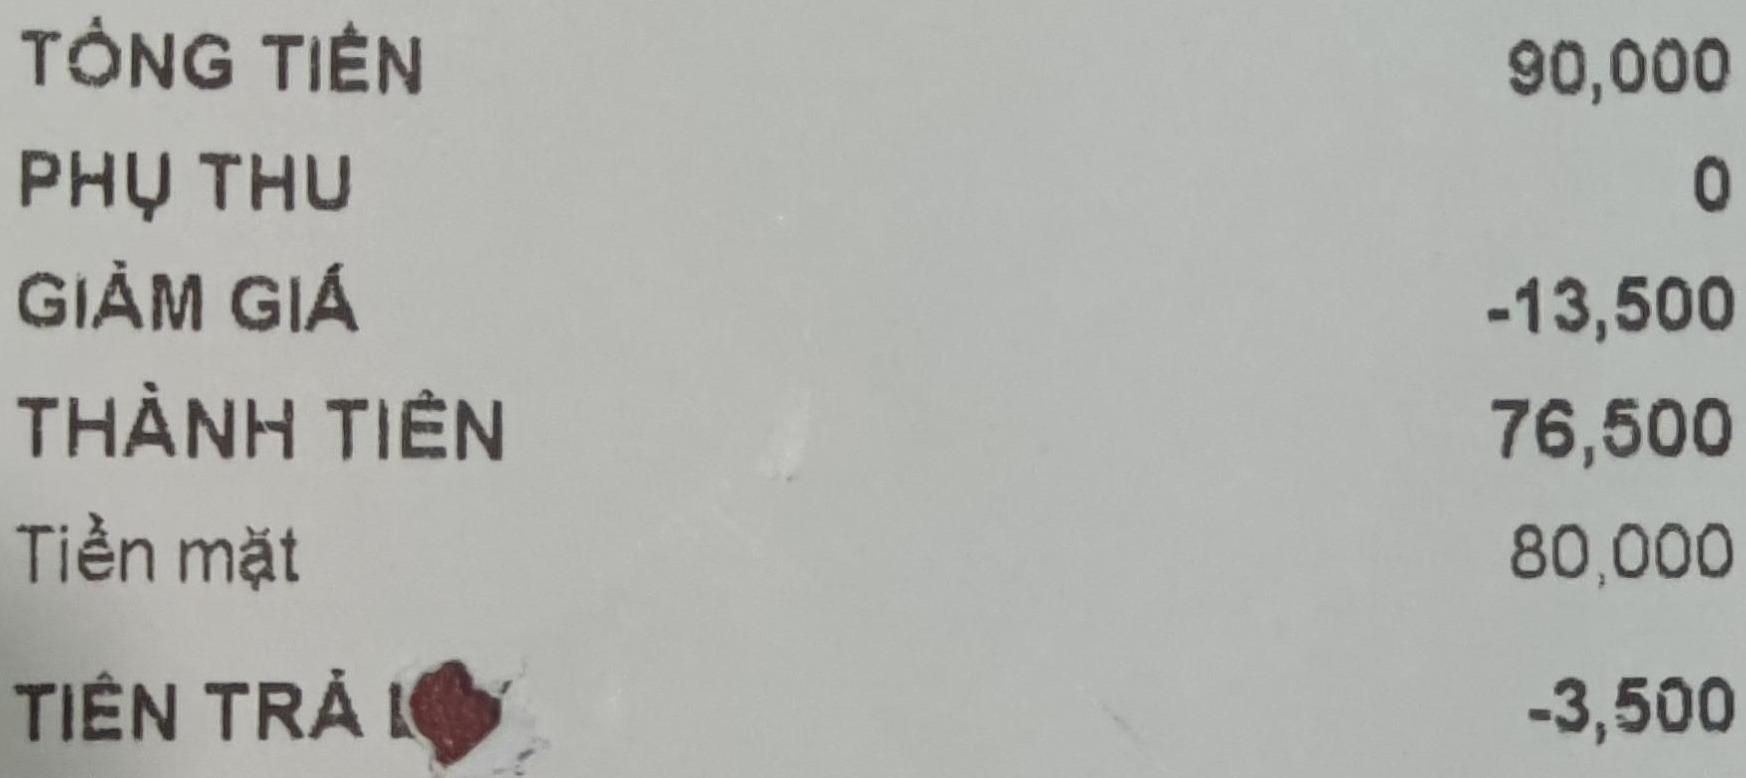
TỔNG TIỀN 90,000
PHỤ THU 0
GIẢM GIÁ -13,500
THÀNH TIỀN 76,500
Tiền mặt 80,000
TIỀN TRẢ LẠI -3,500